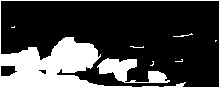
Signature of: charles morton